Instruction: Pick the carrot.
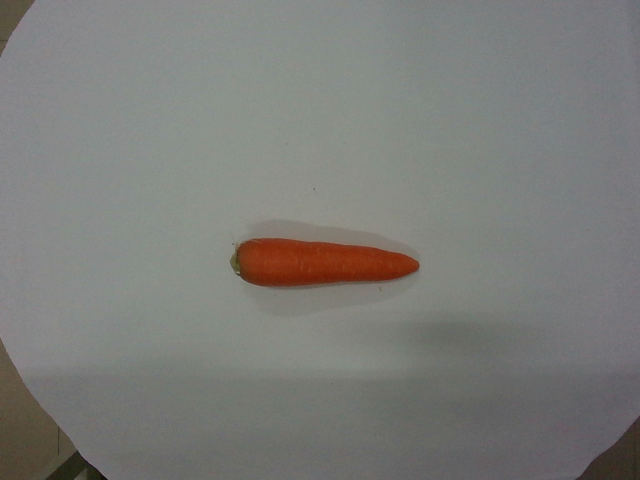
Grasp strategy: vertical